Question: What could the diagnosis suggest?
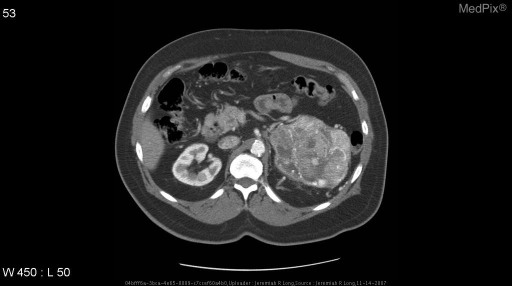
Answer: The possible diagnosis includes Renal cell carcinoma
Oncocytoma
Metastatic disease.